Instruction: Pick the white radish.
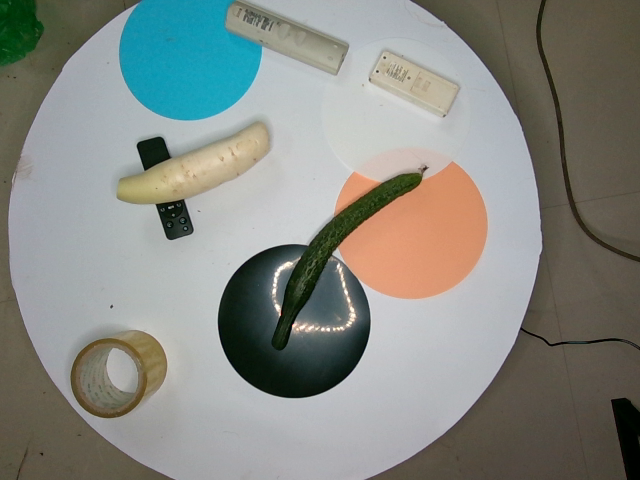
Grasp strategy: vertical